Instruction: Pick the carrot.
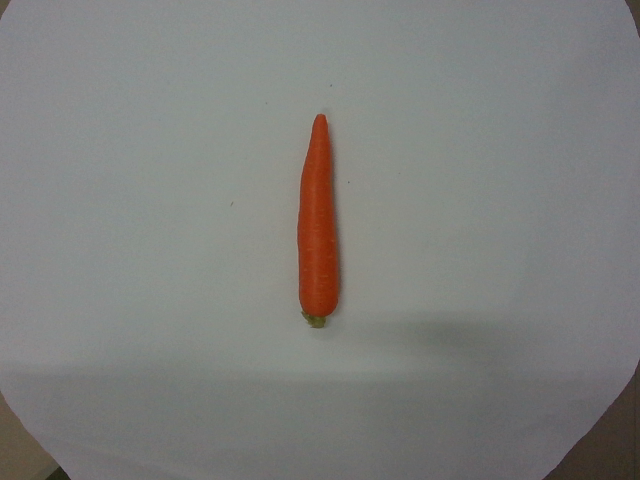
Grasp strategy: vertical